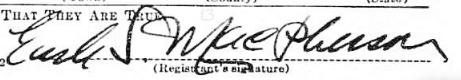
Signature of: earle s macpherson